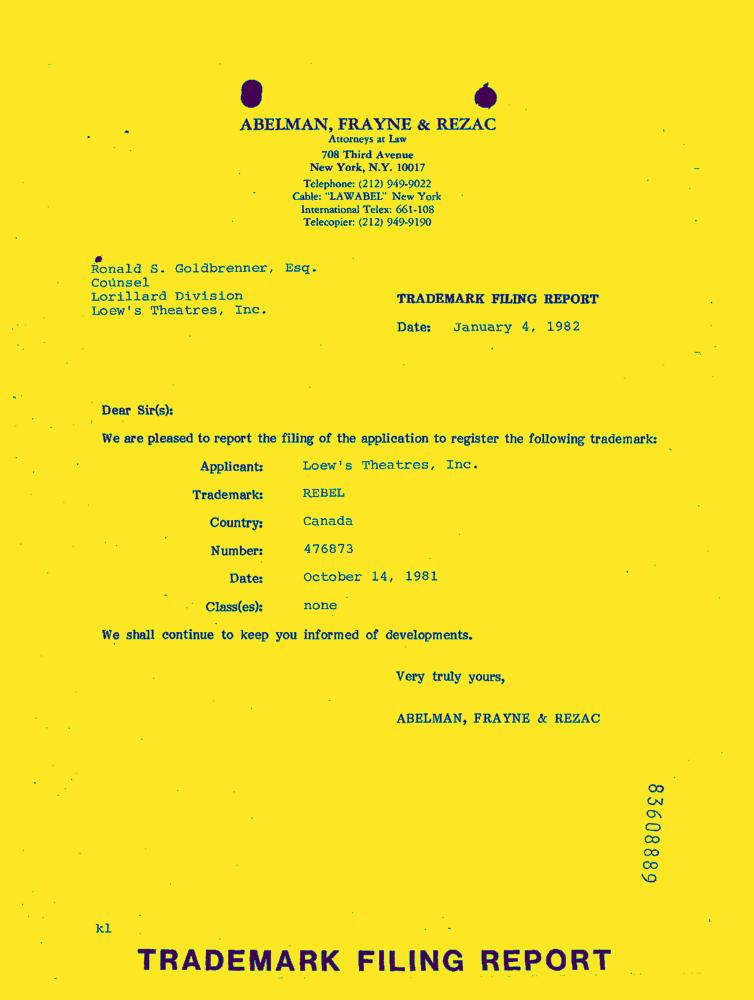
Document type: Letter-Doc